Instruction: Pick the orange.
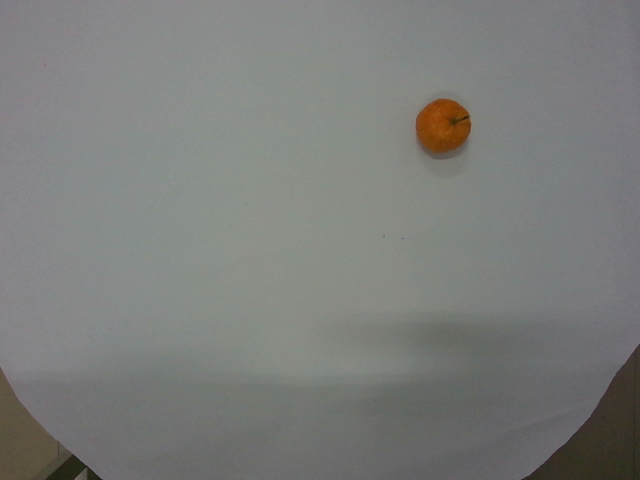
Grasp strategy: vertical